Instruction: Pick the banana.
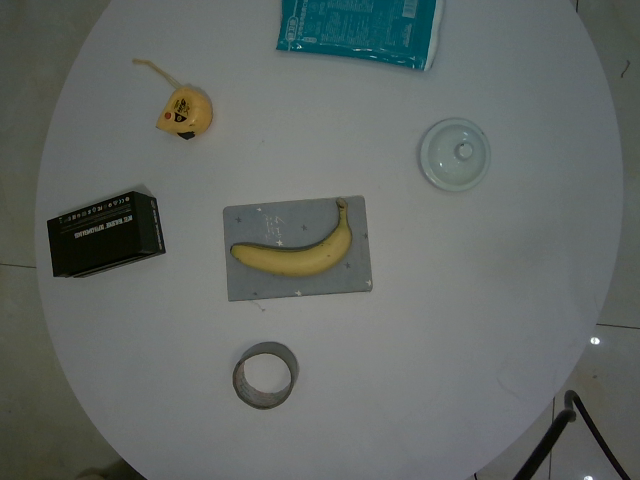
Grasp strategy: vertical